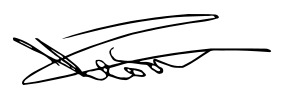
Signature of: kseniya sobchak